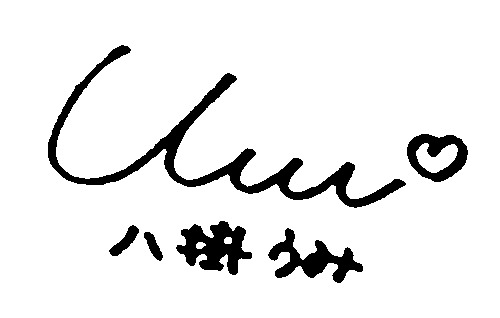
Signature of: umi yatsugake